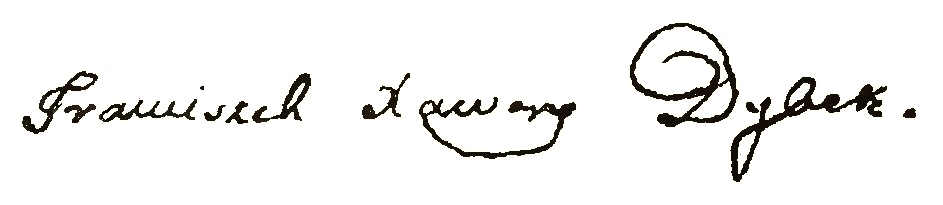
Signature of: andrzej franciszek ksawery dybek